Question: What type of tax is indicated in the document, personal property or real estate?
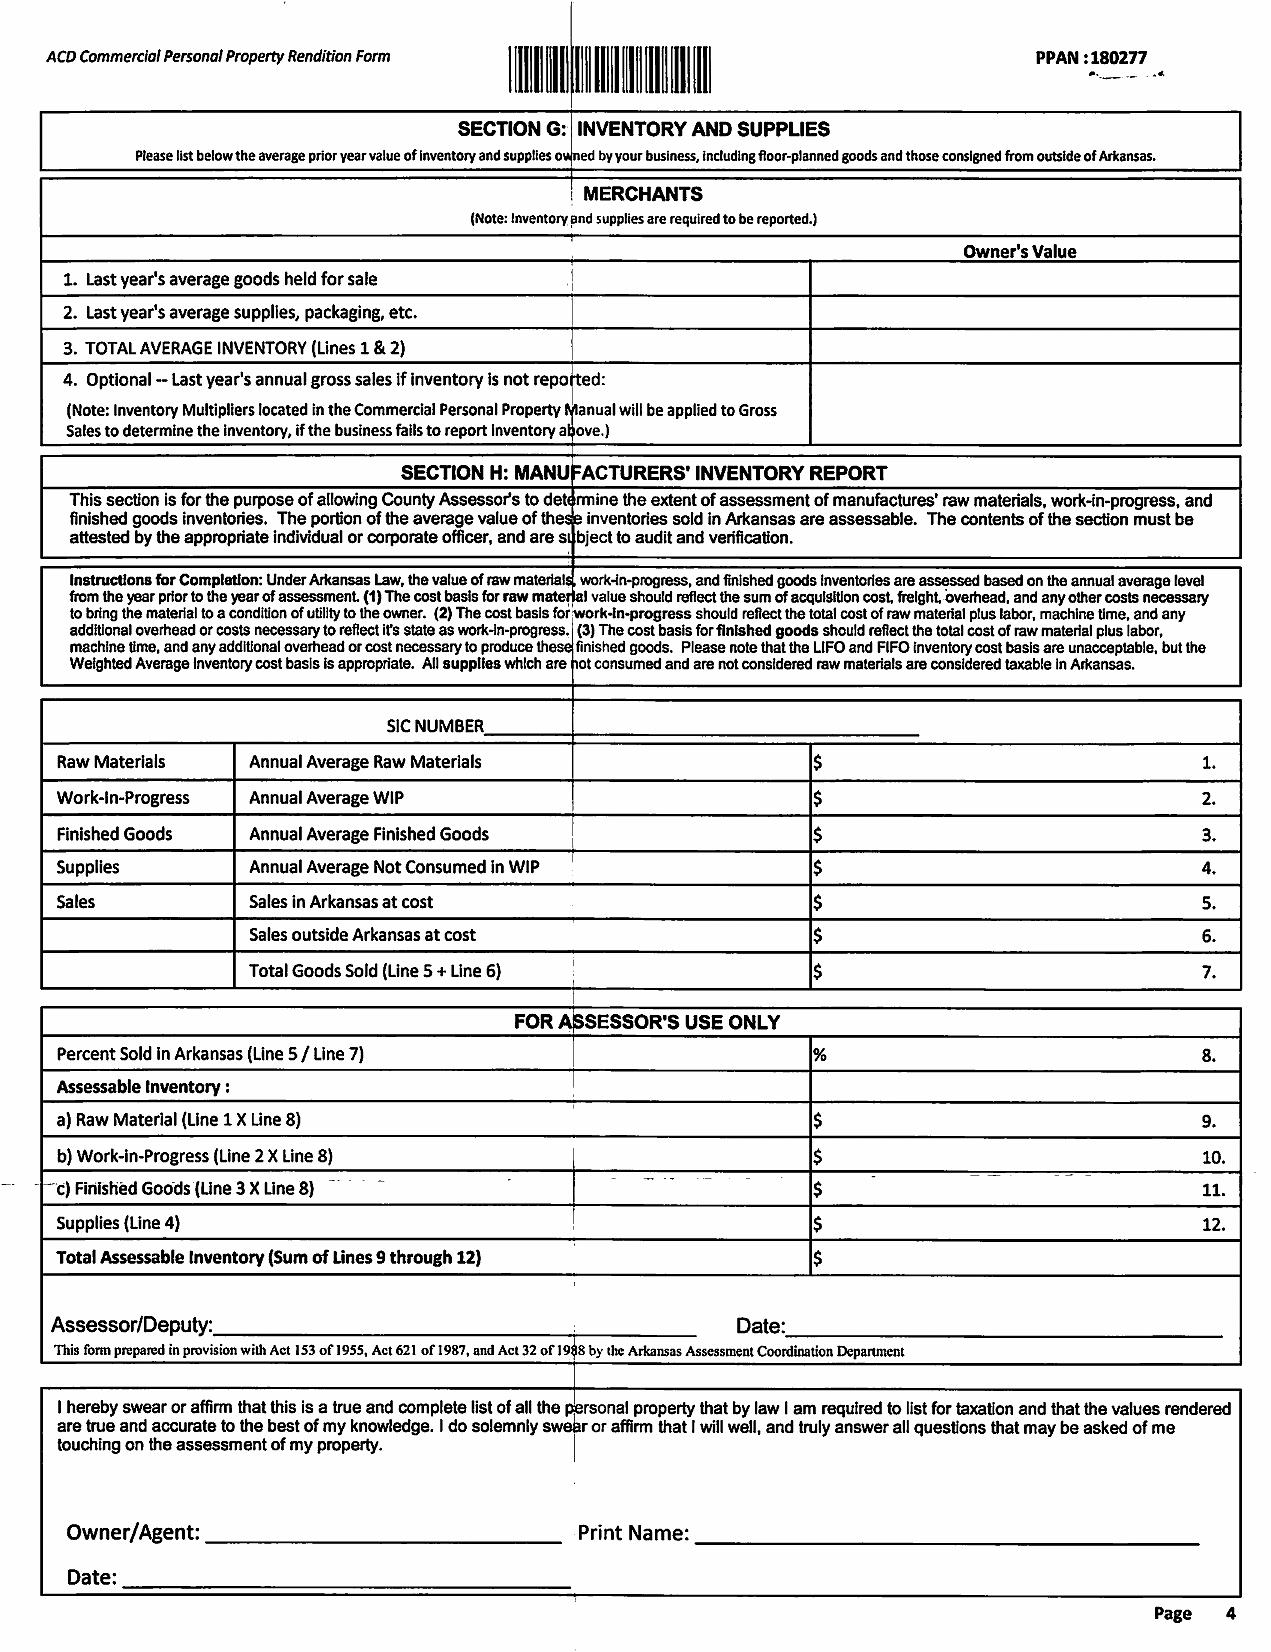
Answer: "Personal Property Tax"